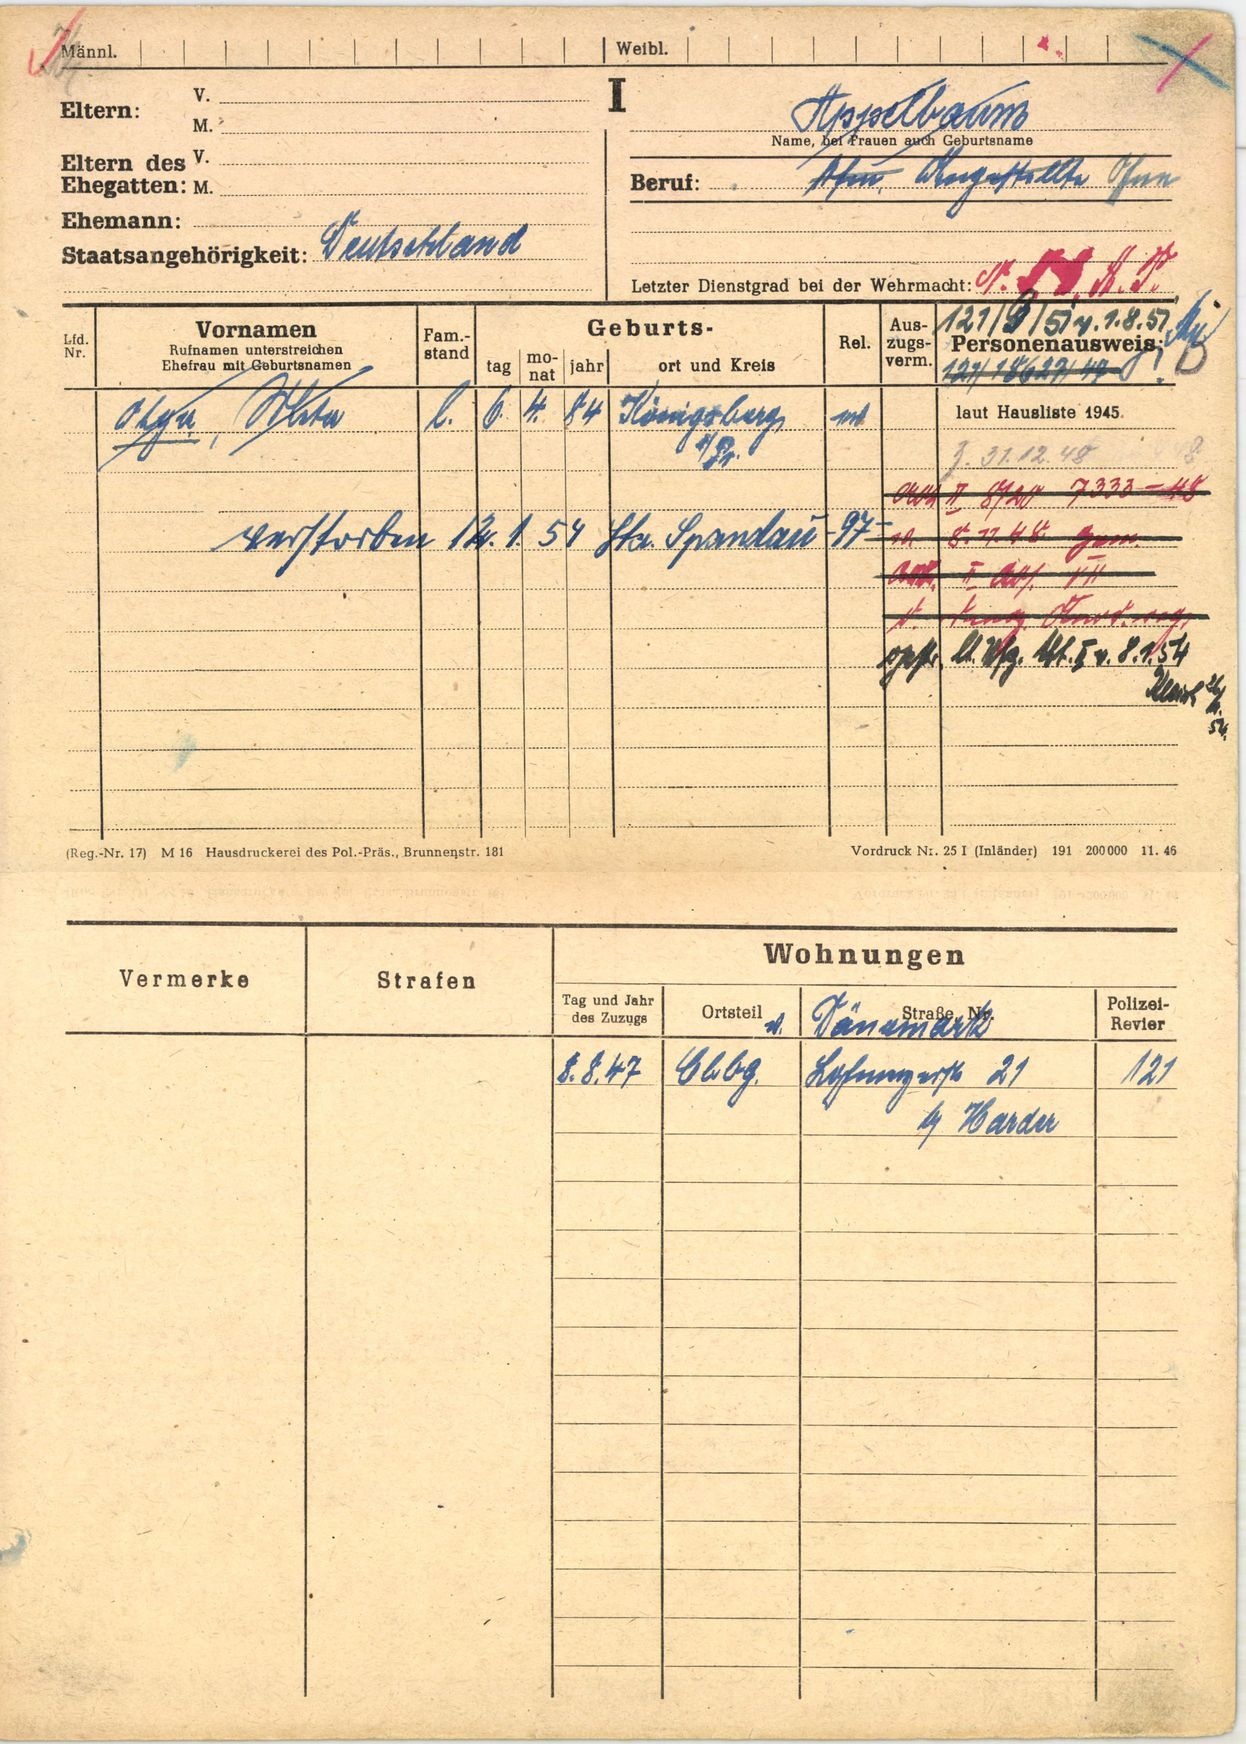
Appelbaum